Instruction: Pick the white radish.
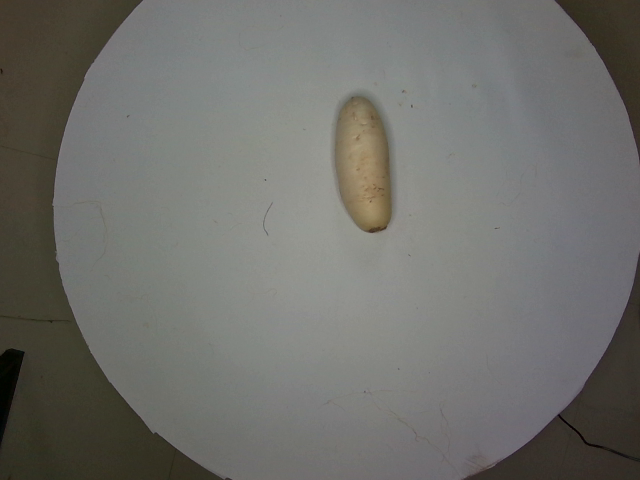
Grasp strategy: vertical